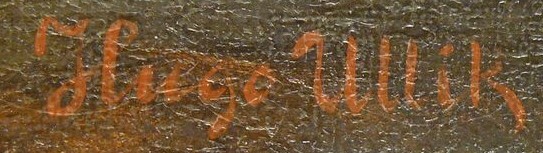
Signature of: hugo ullik